Question: What is the potential diagnosis?
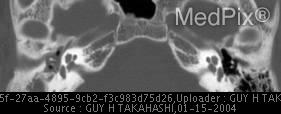
Answer: The possible diagnosis includes Otitis Media
Cholesterol Granuloma
Congenital Cholesteatoma.